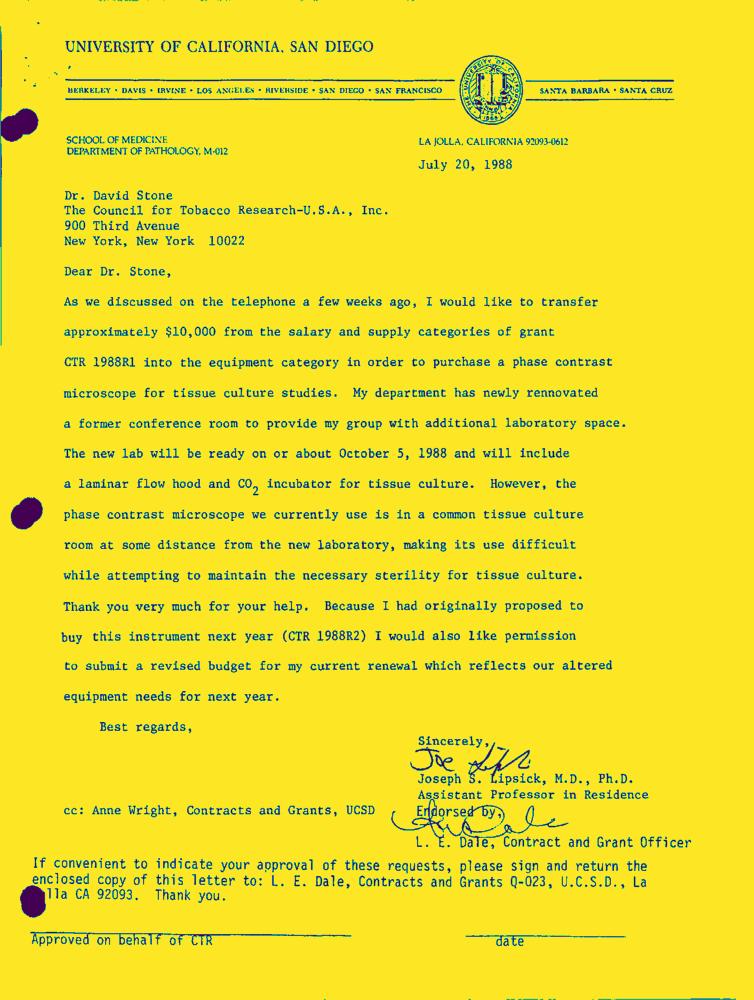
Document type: Letter-Doc